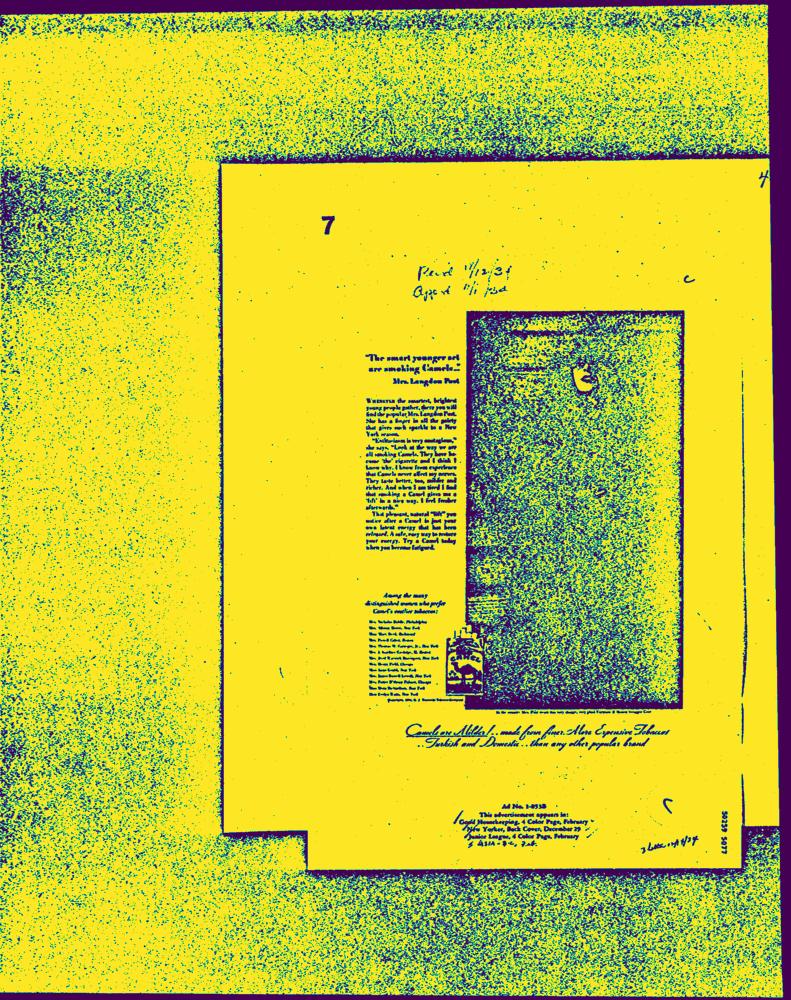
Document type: AD